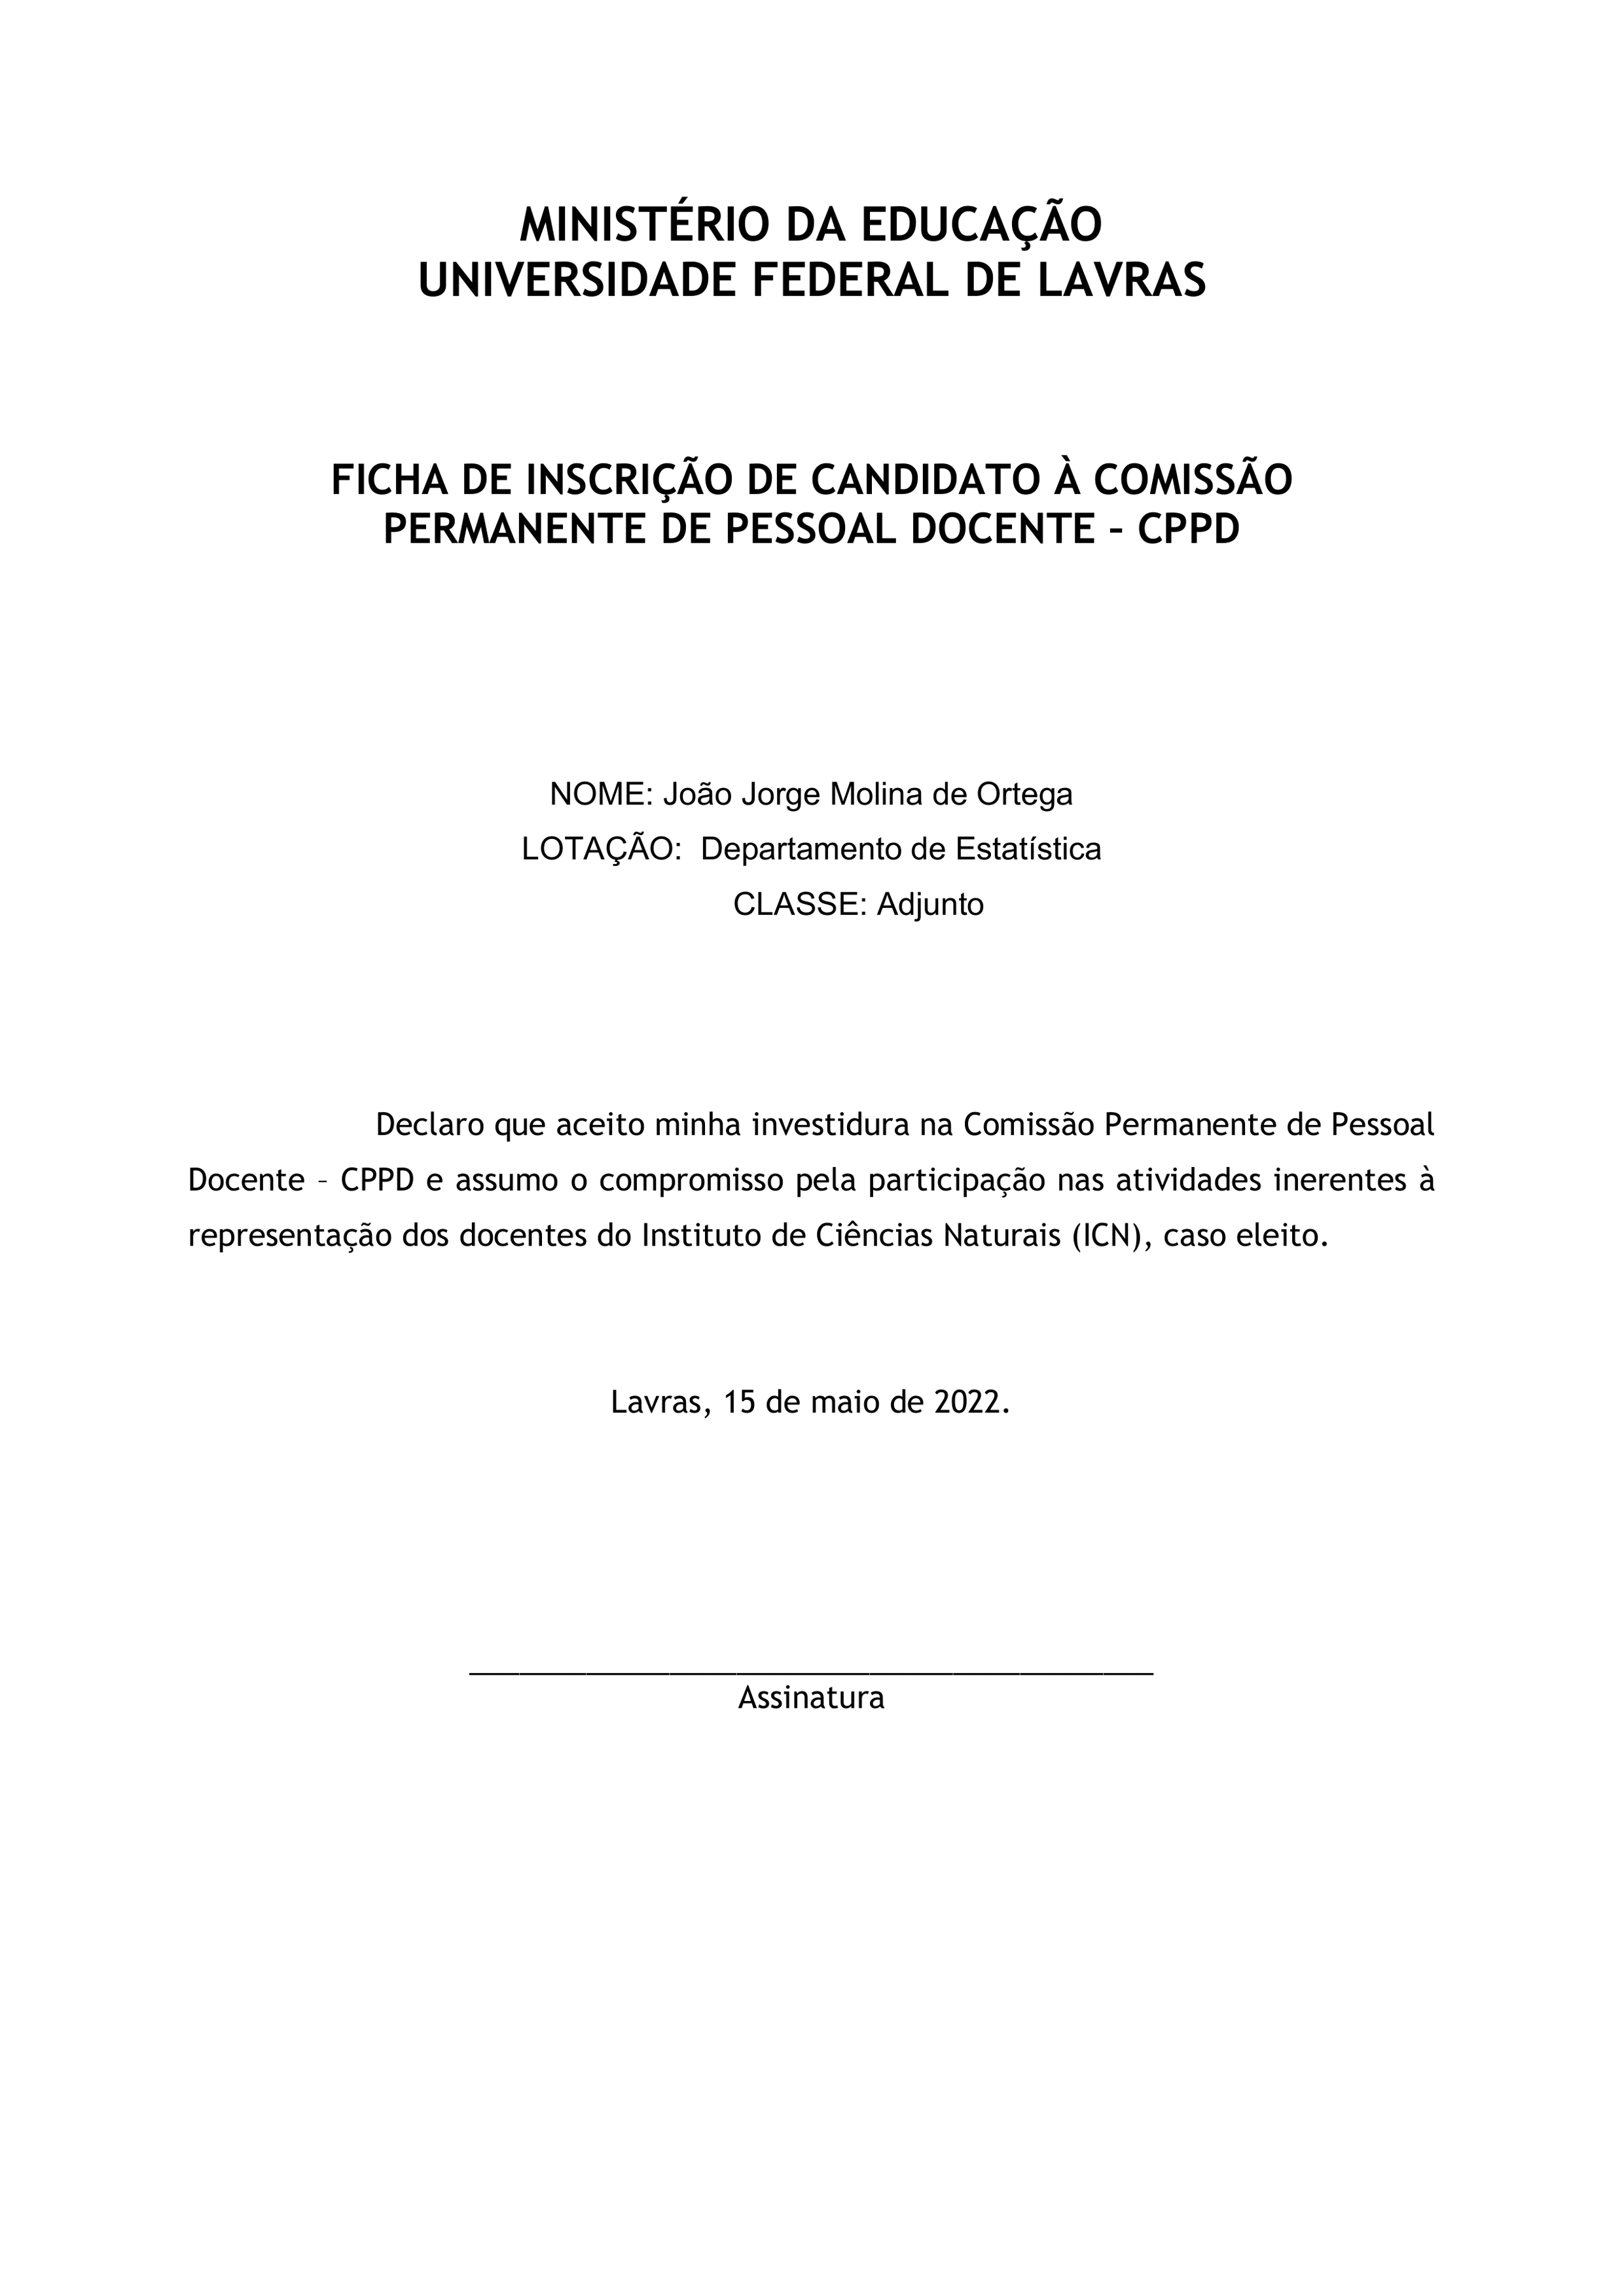
MINISTÉRIO DA EDUCAÇÃO
UNIVERSIDADE FEDERAL DE LAVRAS
FICHA DE INSCRIÇÃO DE CANDIDATO À COMISSÃO PERMANENTE DE PESSOAL DOCENTE - CPPD
NOME:
João Jorge Molina de Ortega
LOTAÇÃO:
Departamento de Estatística
CLASSE:
Adjunto
Declaro que aceito minha investidura na Comissão Permanente de Pessoal Docente - CPPD e assumo o compromisso pela participação nas atividades inerentes à representação dos docentes do Instituto de Ciências Naturais (ICN), caso eleito.
Lavras, 15 de maio de 2022.
Assinatura